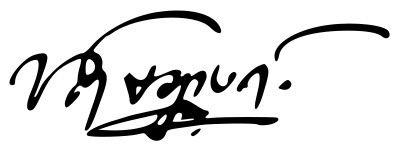
Signature of: prisdang of siam